Question: What was observed in the imaging?
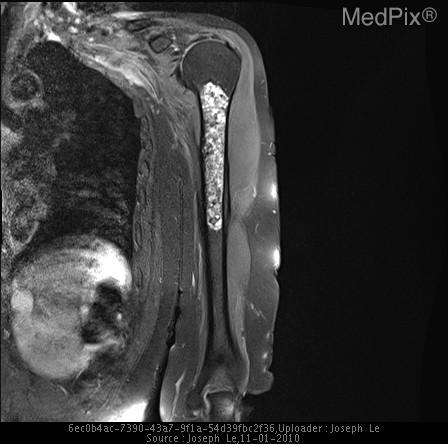
Answer: The imaging shows •  Intramedullary "popcorn-like" calcifications in the left humeral shaft on the chest radiograph.  NOTE: Metallic "nipple marker" beads
•  Followup MRI shows a well-defined intramedullary mass within the proximal left humerus diaphysis.  T2 hyperintense matrix with predominantly T1 isointense to slightly hypointense signal.
•  There is diffuse robust enhancement present.  Minimal endosteal scalloping is seen.  There is no cortical breakthrough or periosteal reaction to suggest an aggressive lesion.  Nor is there surrounding soft tissue component. Fat-suppressed T2. Mass is centrally positioned,filling the entire caliber of the medullary cavity with heterogenous hyperintense T2 signal compatible with a chondroid matrix..